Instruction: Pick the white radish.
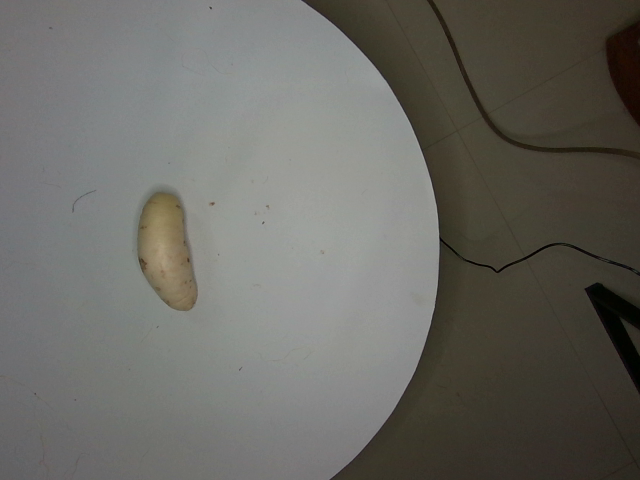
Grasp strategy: vertical